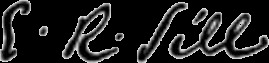
Signature of: edward rowland sill